Question: Explain the disease:
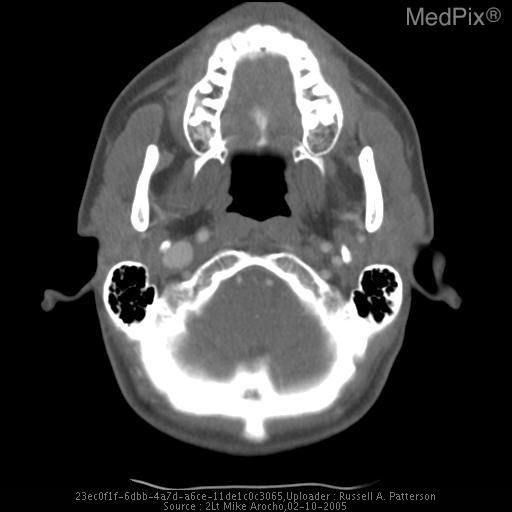
Answer: The disease is discussed as: Discussion:
The right paratracheal stripe is usually 2mm wide, but may be up to 5mm wide.  An enlarged paratracheal stripe (>5mm) is an important marker for otherwise subtle adenopathy, as well as tracheal tumor, mediastinal inflammation or hemorrhage, pleural thickening or pleural effusion.  The margins of the paratracheal stripe are:
1. distal end—formed by the azygous vein
2. medial margin—the air-soft tissue interface along the right mucosal surface of the trachea
3. outer margin—begins around the medial end of the clavicle and is formed by the RUL plural surface
The stripe ends where the RUL bronchus goes under the azygous vein as it arches anteriorly to empty into the SVC.
The malignant lymphomas are divided into Hodgkin’s and non-Hodgkin’s groups.  Sir Thomas Hodgkin was the first to describe Hodgkin’s disease in 1932.  Hodgkin’s can present at any age, but it is more prevalent among adolescents and young adults.  It typically presents as painless, rubbery lymphadenopathy involving the superficial lymph node groups.  Cervical nodes are involved nearly 70% of the time.  Approximately half of patients also have splenomegaly.  Mediastinal involvement occurs in approximately 10% of patients, and mediastinal involvement is characteristic of the Nodular Sclerosing type (as in this patient).  Cutaneous involvement can occur and is usually a late complication.  Patients may also present with constitutional symptoms (night sweats, pruritis, fatigue, weight loss, etc) with widespread disease.
The diagnosis of Hodgkin’s disease is made by lymph node biopsy (as was done in this patient).  There are 4 histological types:
1.	Nodular Sclerosing (>50%, most common; worst prognosis)
2.	Mixed cellularity (25%)
3.	Lymphocyte predominant (5%; best prognosis)
4.	Lymphocyte depleted (5%)
Staging of Hodgkin’s disease is made by the use of CXR, BM biopsy, and CT imaging.  There are 4 stages:
1.	Stage I—confined to one lymph node group (90% 5-yr survival rate)
2.	Stage II—confined to 2 or more lymph node groups on one side of the diaphragm
3.	Stage III—involving nodes on both sides of the diaphragm
4.	Stage IV—Extra-nodal disease (60% 5-yr survival rate)
Treatment involves radiation therapy and/or chemotherapy.  Patients with Stage I or Stage II Hodgkin’s disease are usually treated by radiation therapy, while Stage III & IV disease is usually treated with radiation therapy and chemotherapy.
References:
1. Mendenhall, NP. “The role of radiation in the management of Hodgkin’s disease: an update,” Cancer Invest 1999; 17:47-55.
2. Potter, R. “Pediatric Hodgkin’s Disease,” Eur J Cancer 1999; 35: 1466-1477.
3. Wirth, A, et al, “Current trends in the management of early stage Hodgkin’s disease,” Aust NZ J Med 1999; 29: 535-544
4. http://www.surgical-tutor-org/tutorials/hodgkins.htm
5. http://rad.usuhs.mil/rad/chest_review/mediasti/mediasti.html